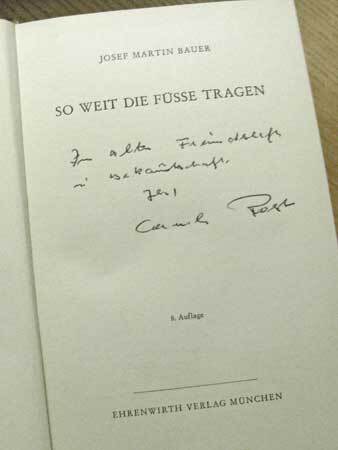
Signature of: cornelius rost